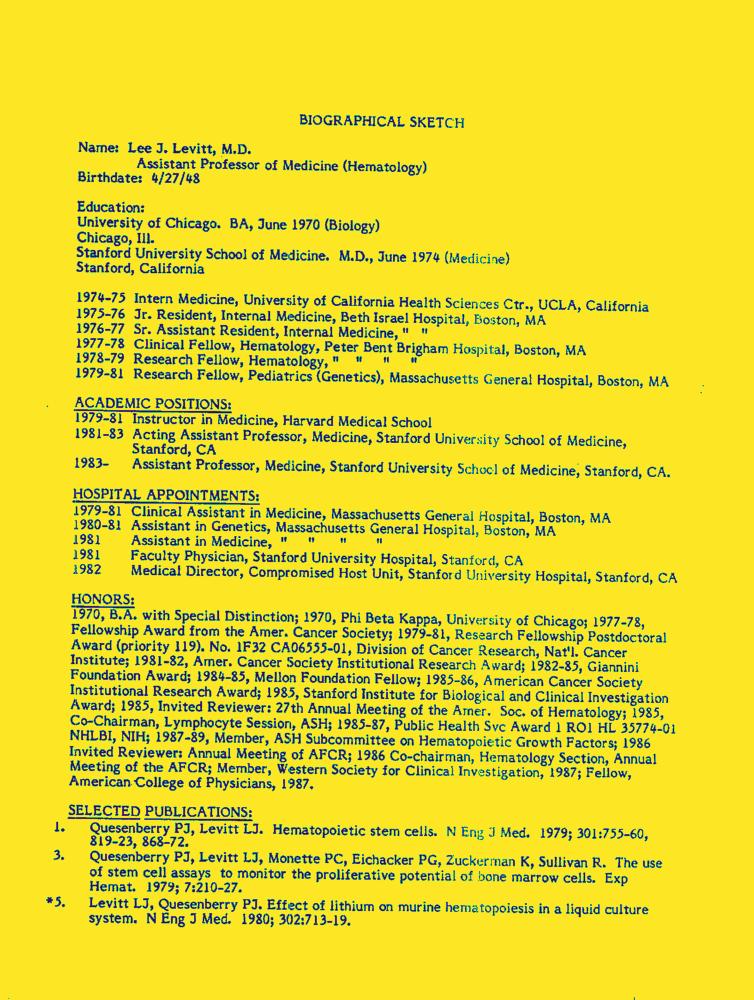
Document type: Resume-Doc